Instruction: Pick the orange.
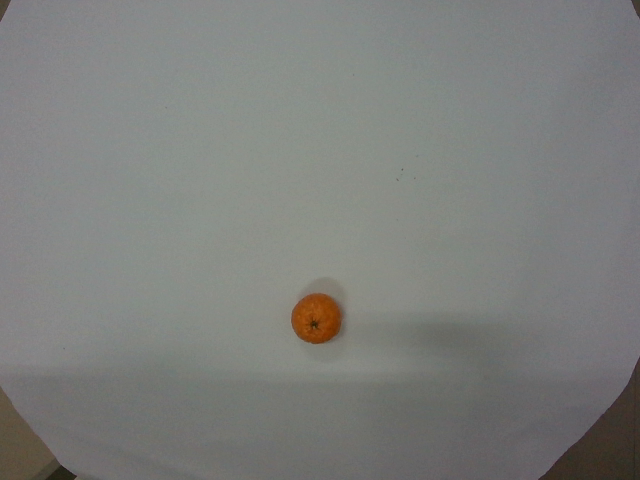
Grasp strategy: vertical